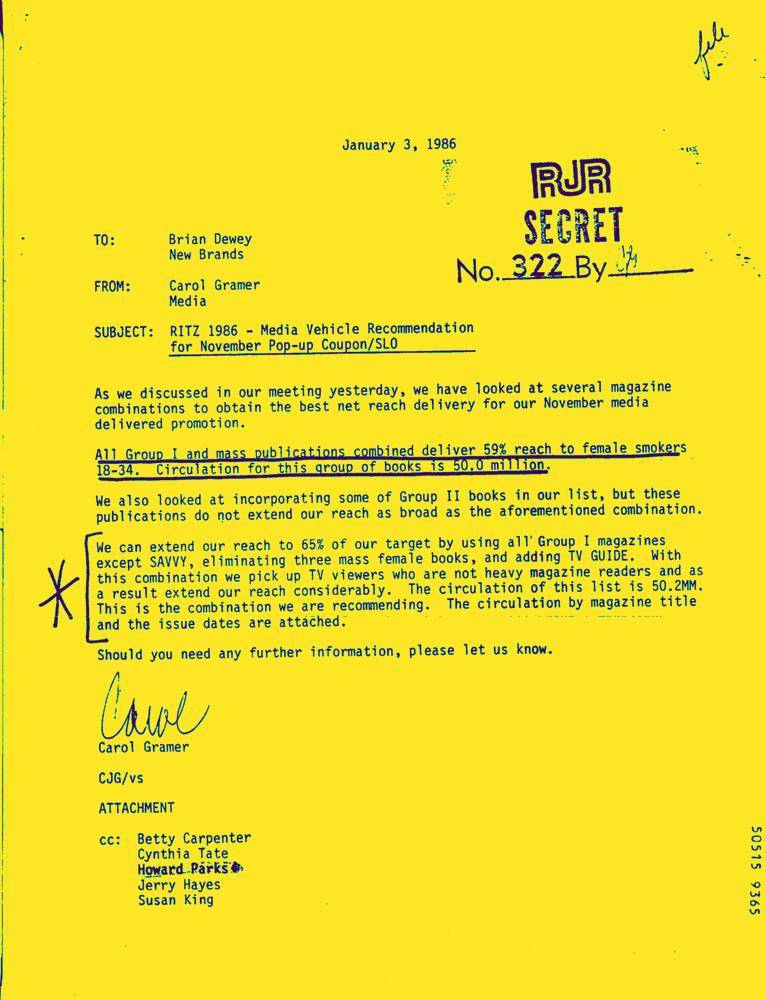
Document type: Letter-Doc